Identify and extract the amount in words, amount in numbers, payee name, cheque date, and bank name from the image.
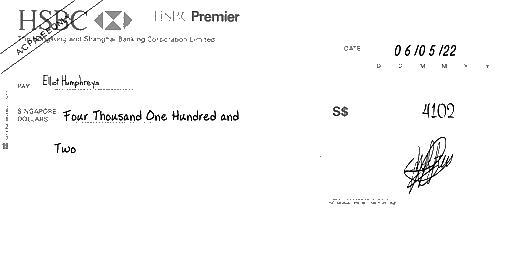
amt_in_words: Four Thousand One Hundred and Two
amt_in_figures: 4102
payee_name: Elliot Humphreys
bank_name: HSBC
cheque_date: 06/05/22